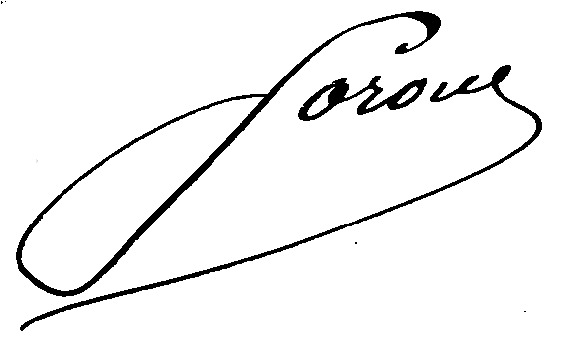
Signature of: marie françois goron